Question: How is the property described in the document?
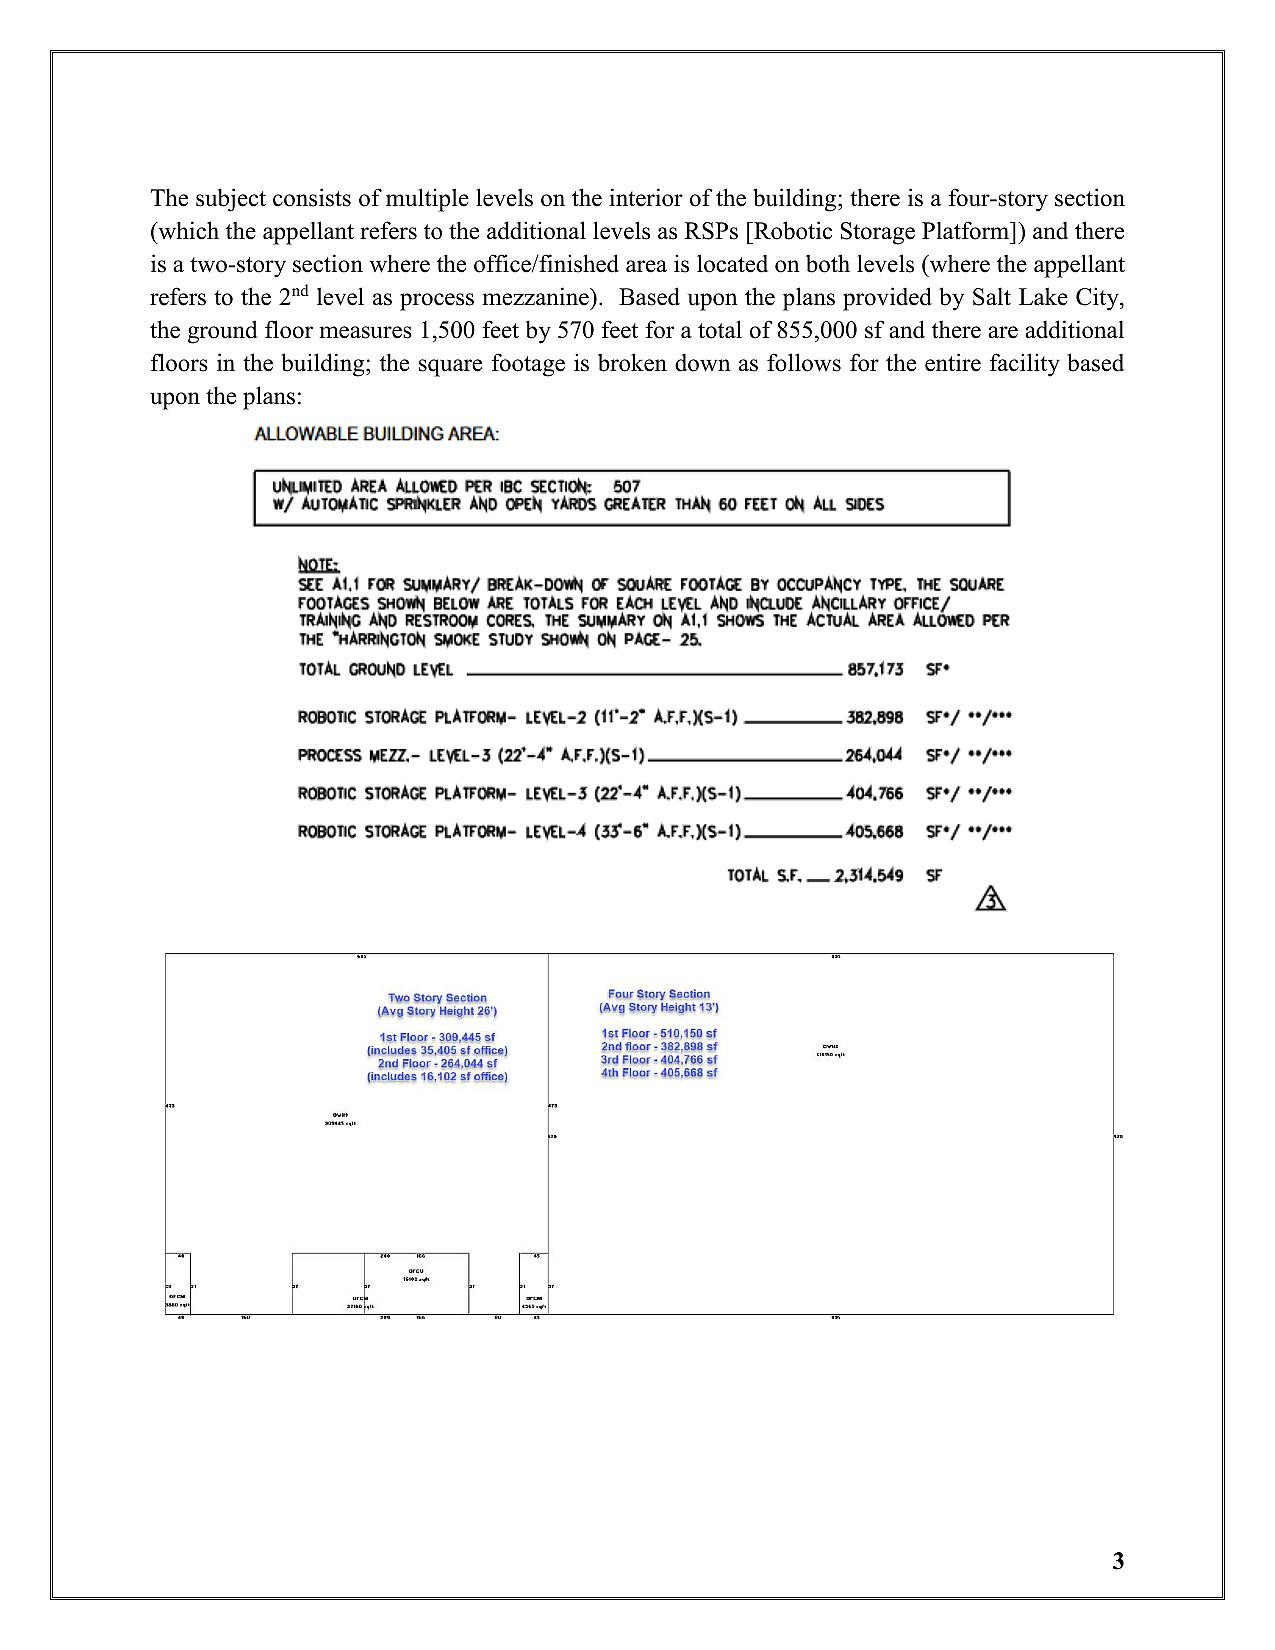
Answer: "The subject consists of multiple levels on the interior of the building; there is a four-story section (which the appellant refers to the additional levels as RSPs [Robotic Storage Platform]) and there is a two-story section where the office/finished area is located on both levels (where the appellant refers to the 2nd level as process mezzanine)."